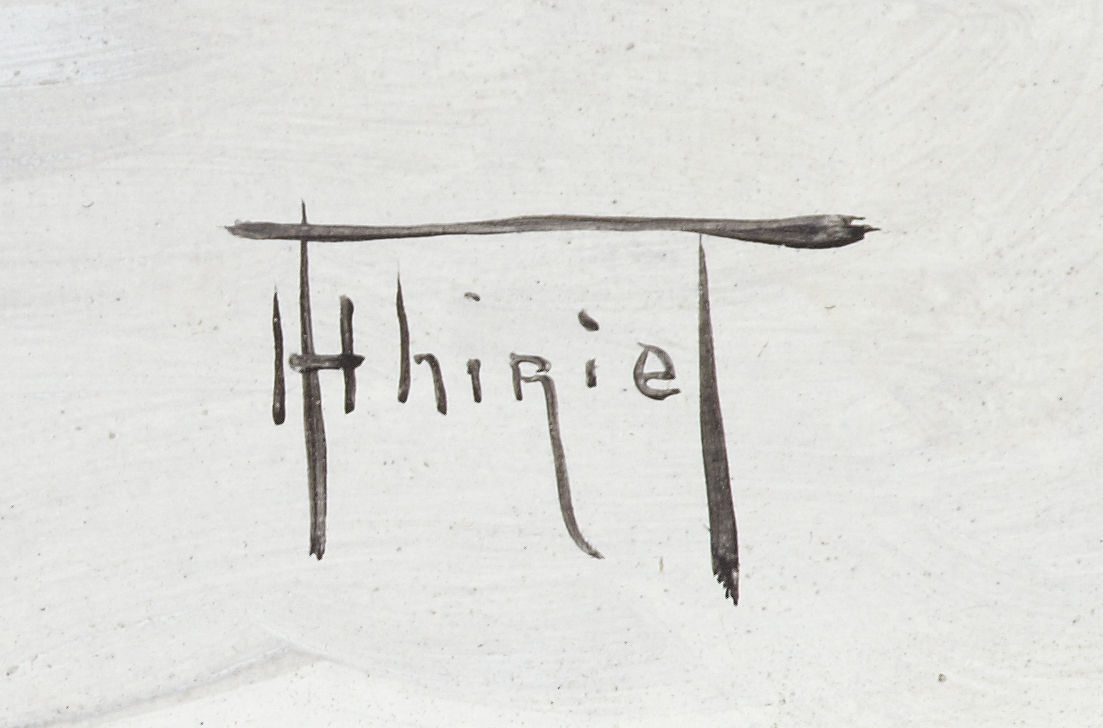
Signature of: henri thiriet